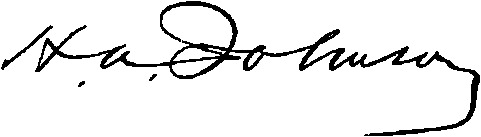
Signature of: hosmer allen johnson